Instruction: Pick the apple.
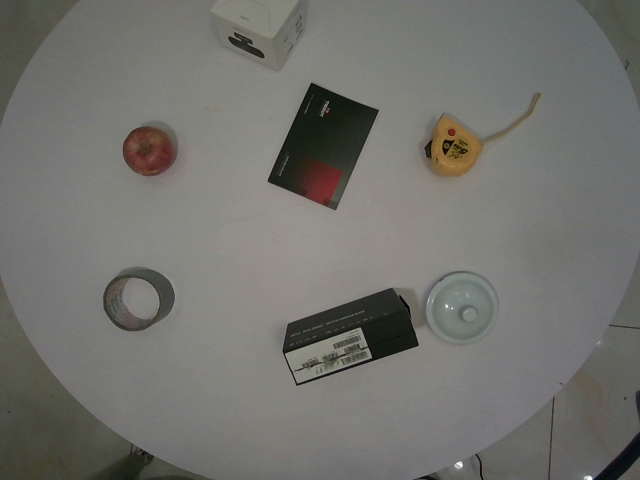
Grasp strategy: vertical